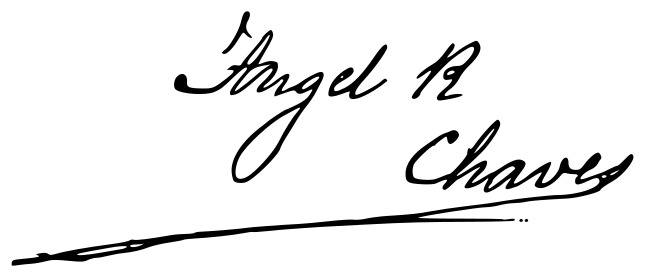
Signature of: ángel rodríguez chaves